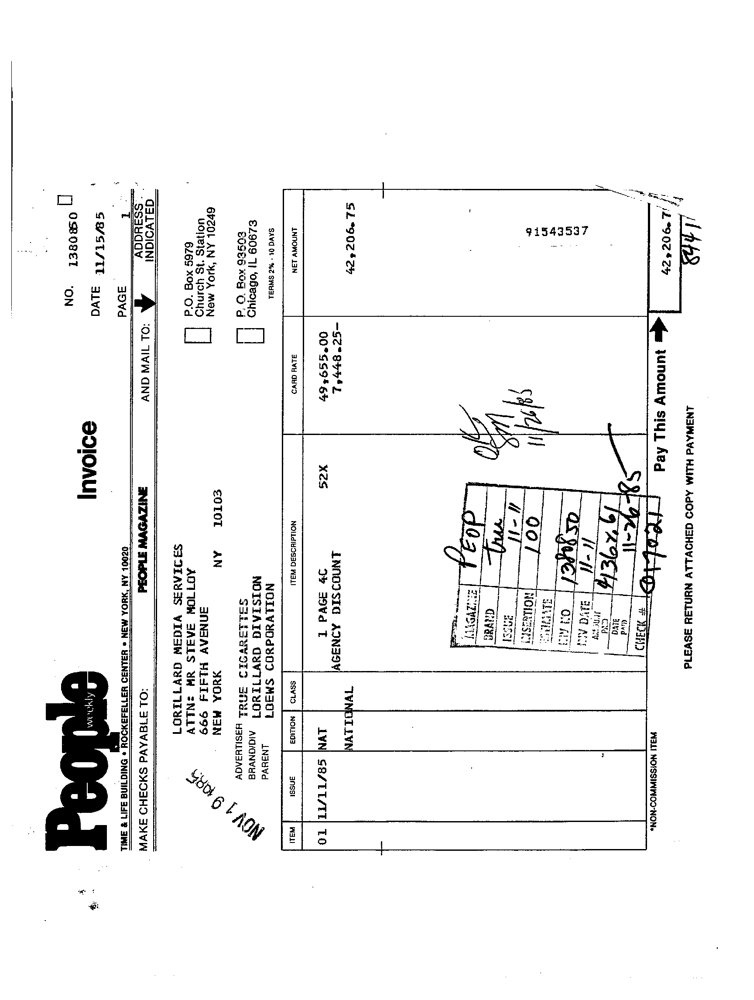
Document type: Invoice